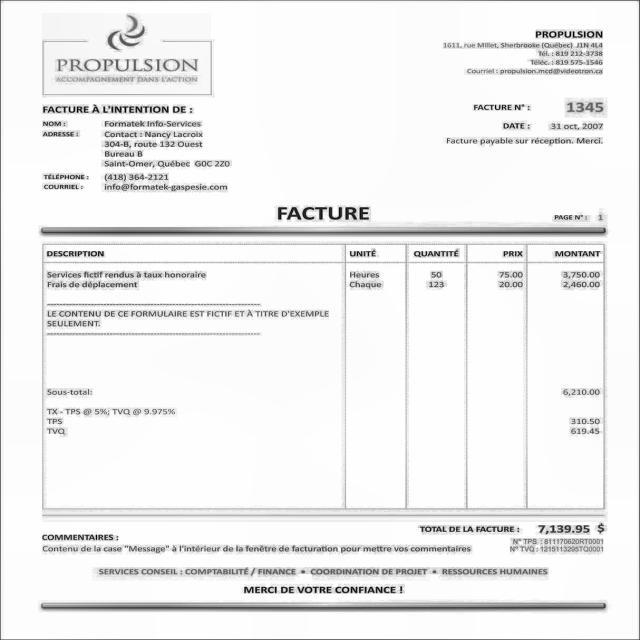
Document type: Invoice